Can you pull out the amount in words, numerical amount, payee's name, date of the cheque, and the bank's name from the image?
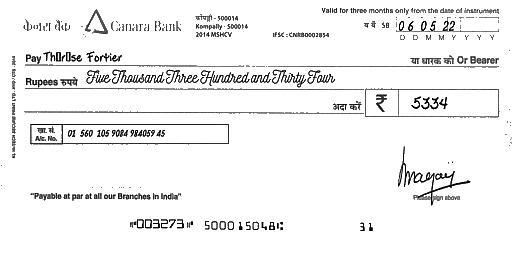
amt_in_words: Five Thousand Three Hundred and Thirty Four
amt_in_figures: 5334
payee_name: Thérèse Fortier
bank_name: Canara Bank
cheque_date: 06/05/22